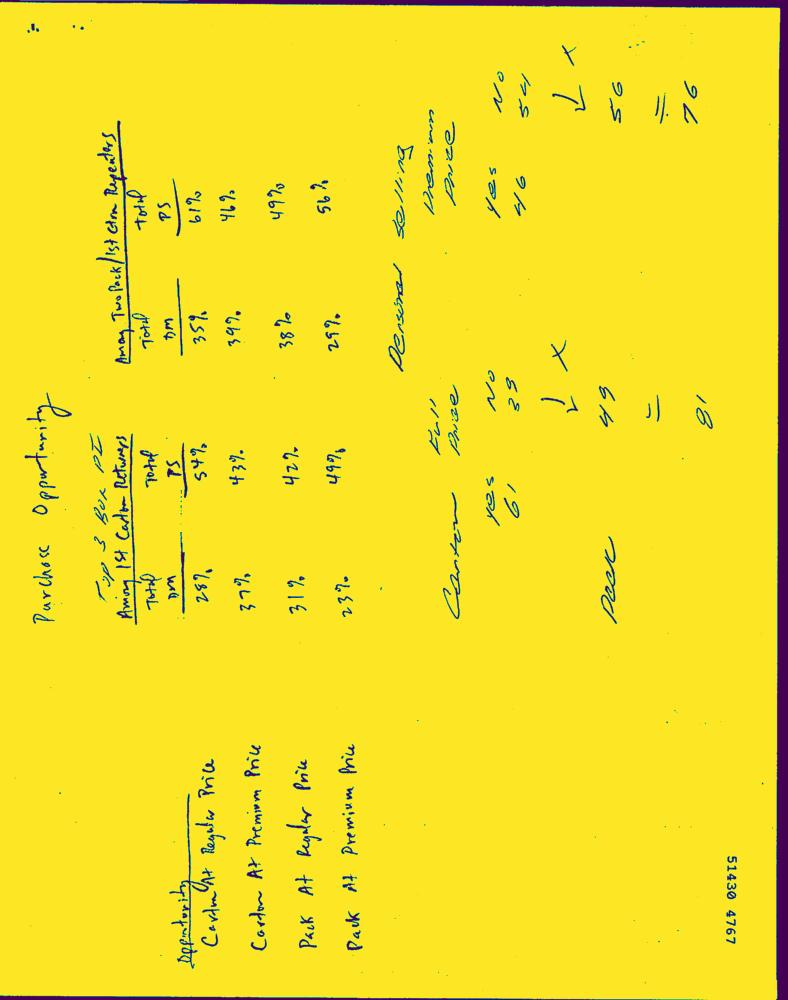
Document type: Hand-Written